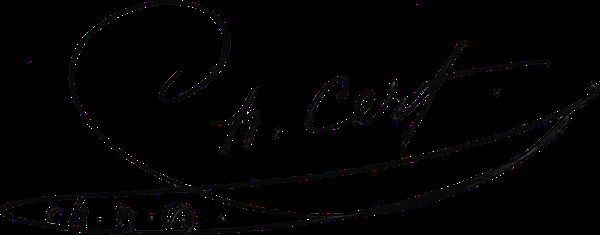
Signature of: charles cerf